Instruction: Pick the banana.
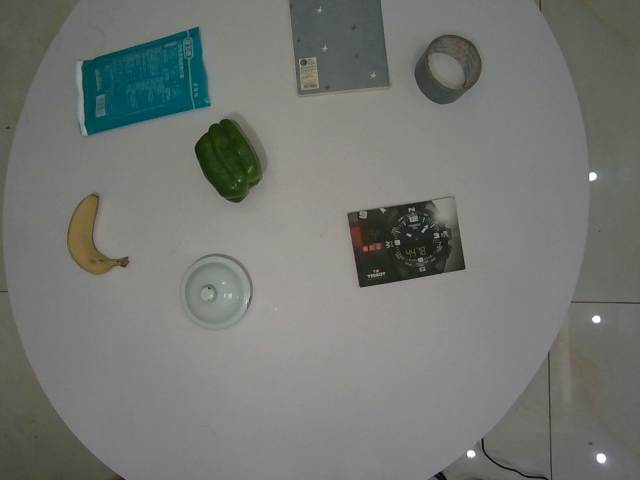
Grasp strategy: vertical